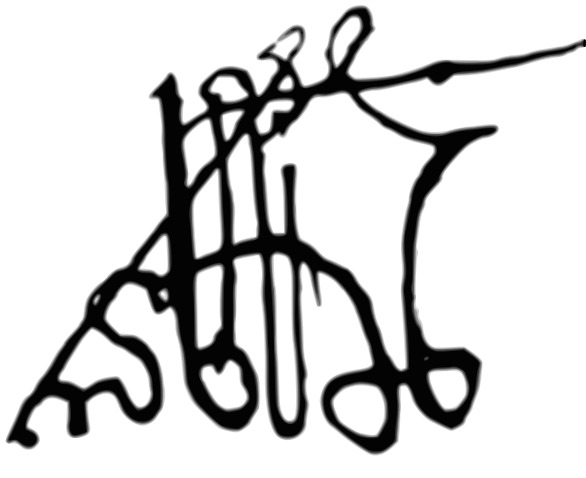
Signature of: khorashan of kartli